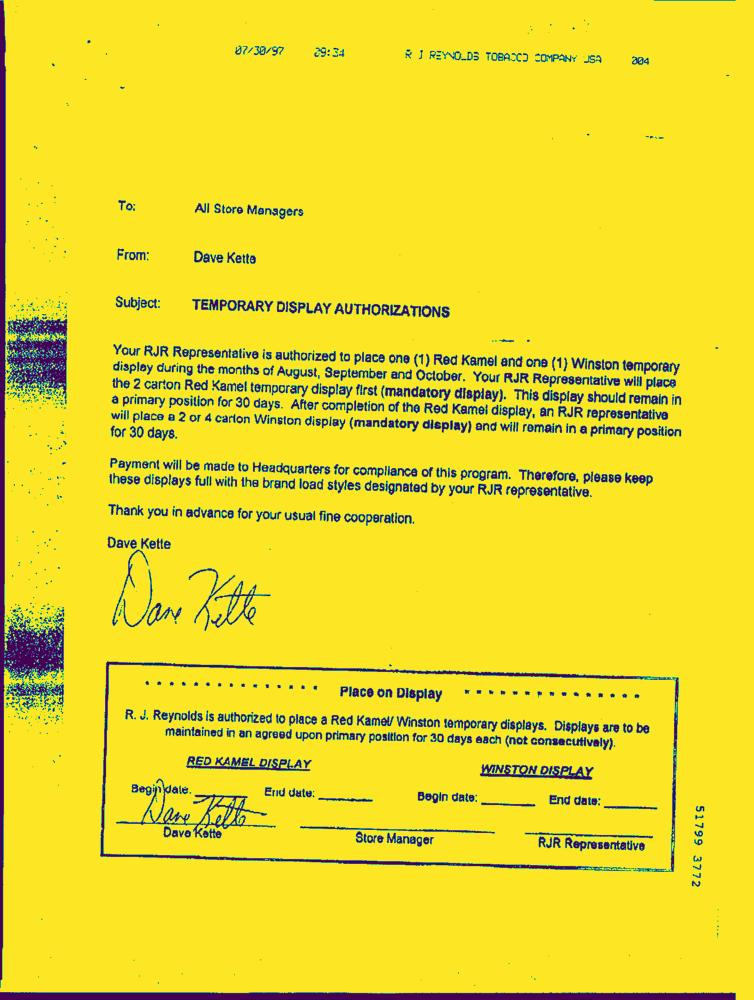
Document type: Letter-Doc